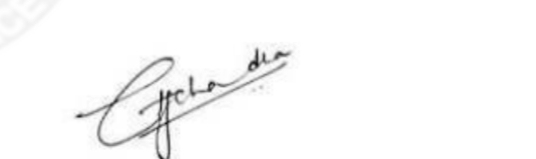
Signature of: yathish chandra g h